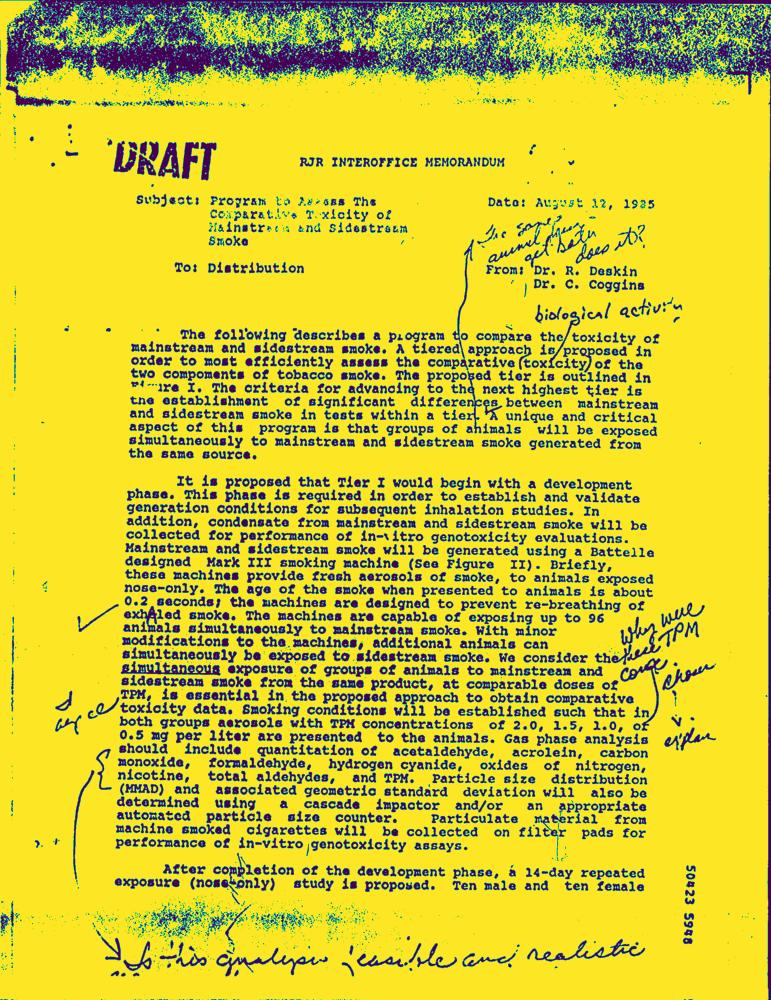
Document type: Letter-Doc